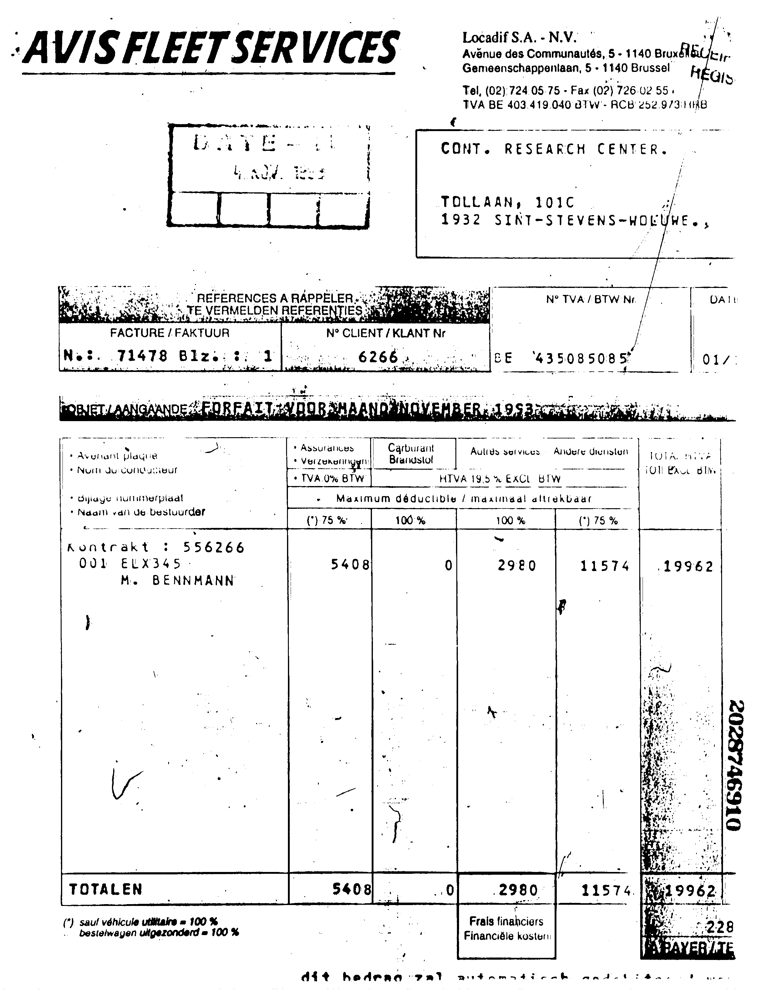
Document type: Invoice